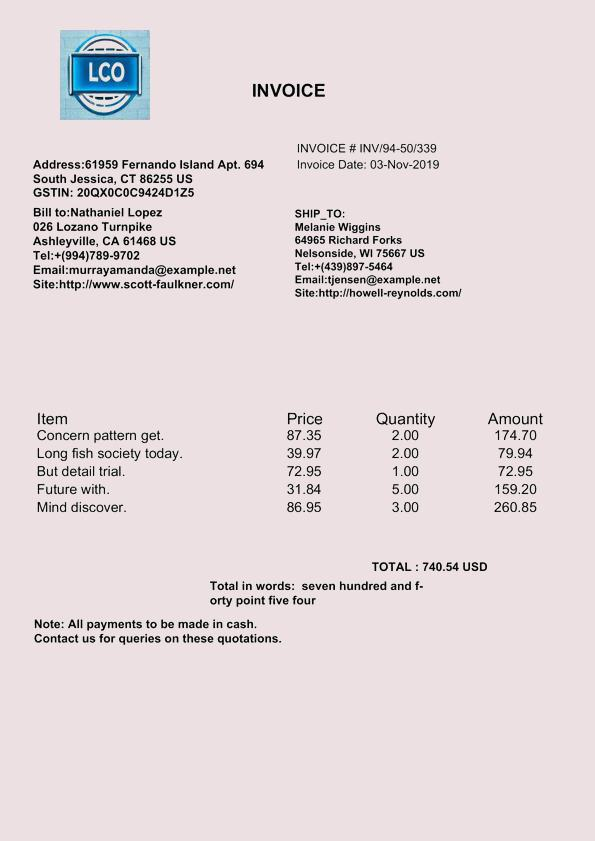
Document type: Invoice